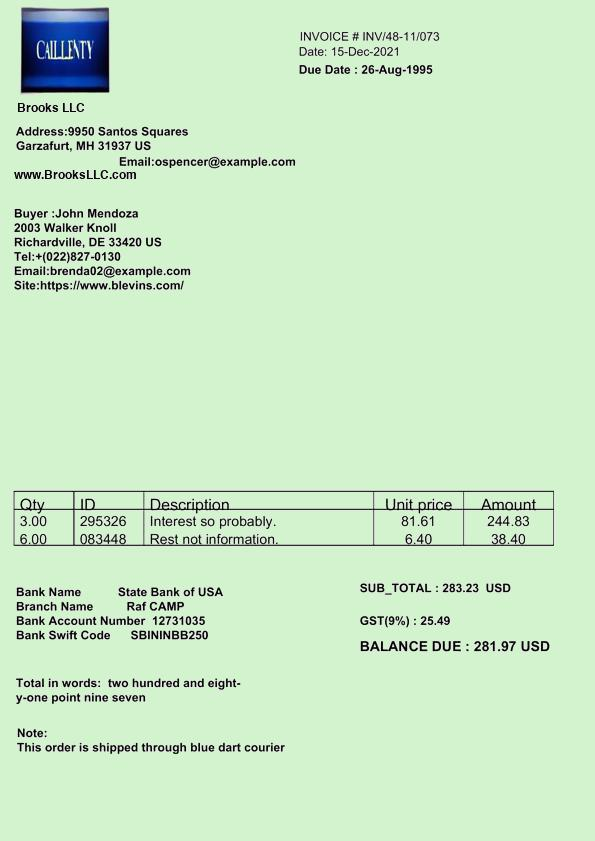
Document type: Invoice